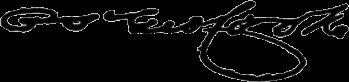
Signature of: philip st george cooke